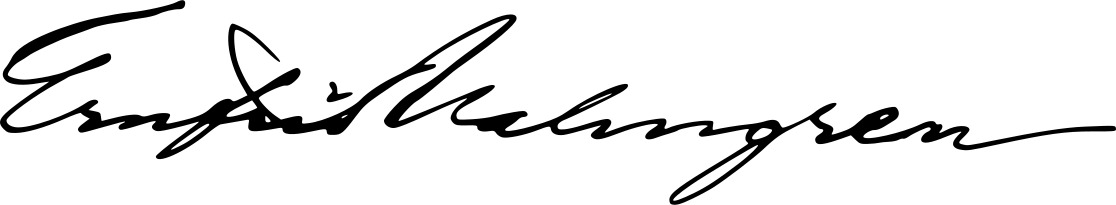
Signature of: ernfrid malmgren